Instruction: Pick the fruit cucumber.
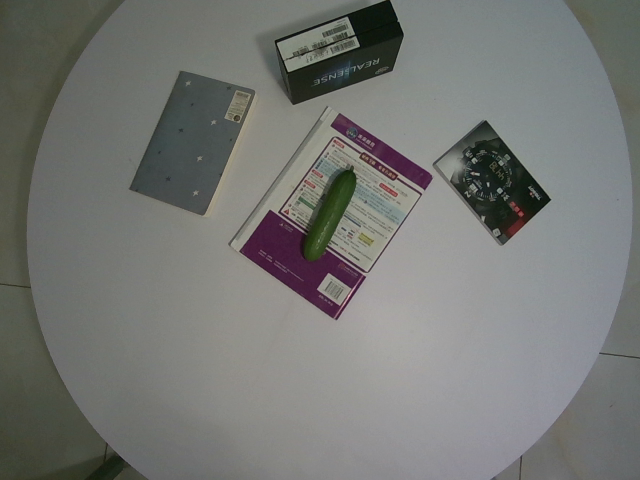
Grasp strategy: vertical